Patient: Male, age 22
In May 2012, a 22-year-old man presented to our clinic with a 2-month history of a visual field (VF) defect over the temporal side of his right eye. He did not have a history of systemic disease. At the first ophthalmic examination, the best corrected visual acuity (BCVA) of each eye was 20/20. Both pupils were 6 mm, round, and reactive to light without a relative afferent pupillary defect. The intraocular pressure was 11 mmHg in the right eye and 8 mm Hg in the left eye. There was no anterior uveitis or conjunctival granulomas in either eye. Funduscopic examination revealed bilateral swelling of the optic discs, a grayish-white mass in the superotemporal peripapillary region between the disc and fovea, and hard exudates around the fovea in the right eye (Fig. 1). Fluorescein angiography (FA) revealed optic disc staining in both eyes (Fig. 2). Automated static perimetry revealed a substantially enlarged blind spot of the right eye, which was compatible with the clinical symptom and fundus examination (Fig. 3).
The complete blood cell count and the serum biochemical profile were unremarkable, and a blood culture for bacterial and fungal pathogens was negative. Acid-fast stain and tuberculosis sputum culture were also negative. The serology test results were negative for human leukocyte antigen B27, antinuclear antibody, rheumatoid factor, reactive plasma reagin, human immunodeficiency virus antibodies, and toxoplasmosis antibodies. Immuno-globulin M antibody levels for cytomegalovirus herpes simplex virus, and varicella-zoster virus were normal. Magnetic resonance imaging of the brain was performed with contrast. There was no space-occupying lesion in the brain or midline shift of the brain supratentorially or infratentorially. Radiographs and computed tomography (CT) images of the chest revealed multiple enlarged and confluent nodes (maximal dimension, >7 cm) at multiple compartments of the bilateral mediastinum, bilateral hilar region, and neck region. This finding was suggestive of sarcoidosis. The differential diagnosis included lymphoma (Fig. 4). Therefore, an ultrasound-guided biopsy of a cervical lymph node was performed. The histopathologic evaluation of the sample revealed granulo-matous tissue without caseous necrosis, which stained negatively with cytokeratin (CK). Therefore, a diagnosis of lymphoma was excluded (Fig. 5). The patient was diagnosed as having neuro-sarcoidosis, based on the presentation, clinical testing, and biopsy results. Treatment was initiated with corticosteroids. After retrobulbar injection of triamcinolone 1.5 mL (10 mg/mL) into the right eye and systemic treatment with oral prednisolone (15 mg 3 times daily; total, 45 mg/d) for 3 months, the patient's optic disc and macular lesions improved (Figs. 6 and 7). Approximately 1 month later, the VF defect resolved (Fig. 8).
Keywords: biopsy, optic disc edema, sarcoidosis
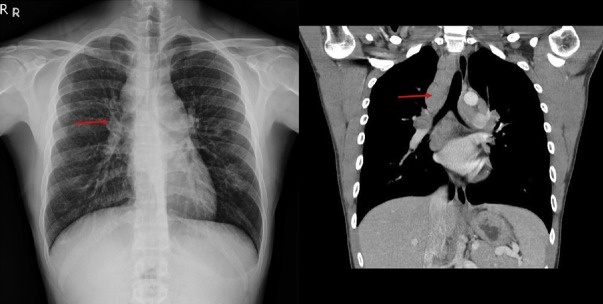
Image caption: Chest computed tomography reveals multiple enlarged nodes in multiple compartments of the bilateral mediastinum and the bilateral hilar region (red arrows).